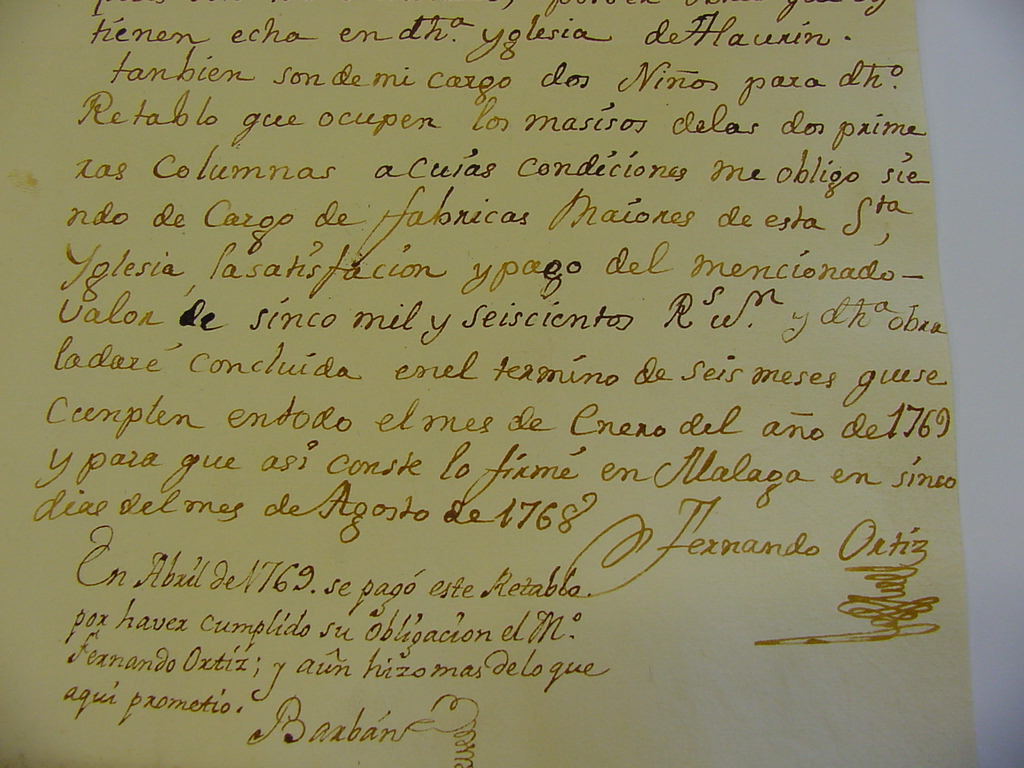
Signature of: fernando ortiz